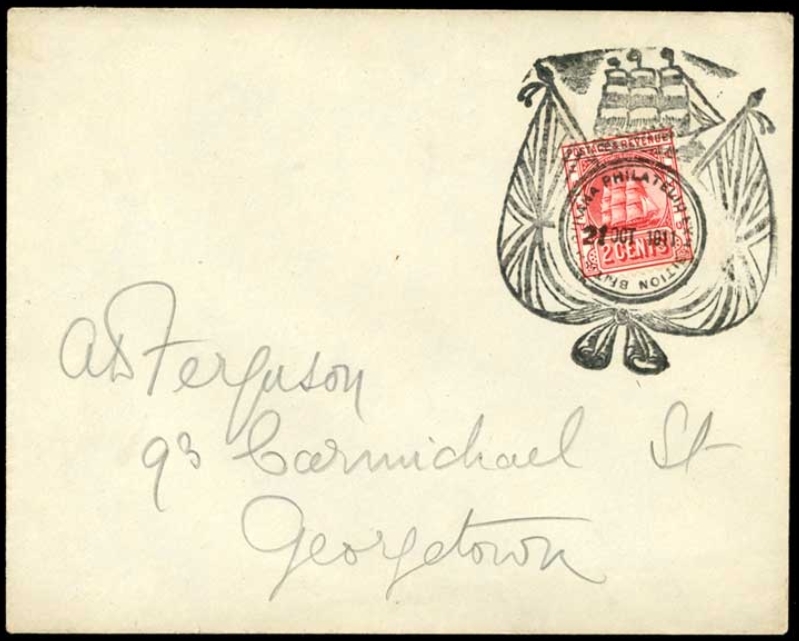
Signature of: arthur d ferguson